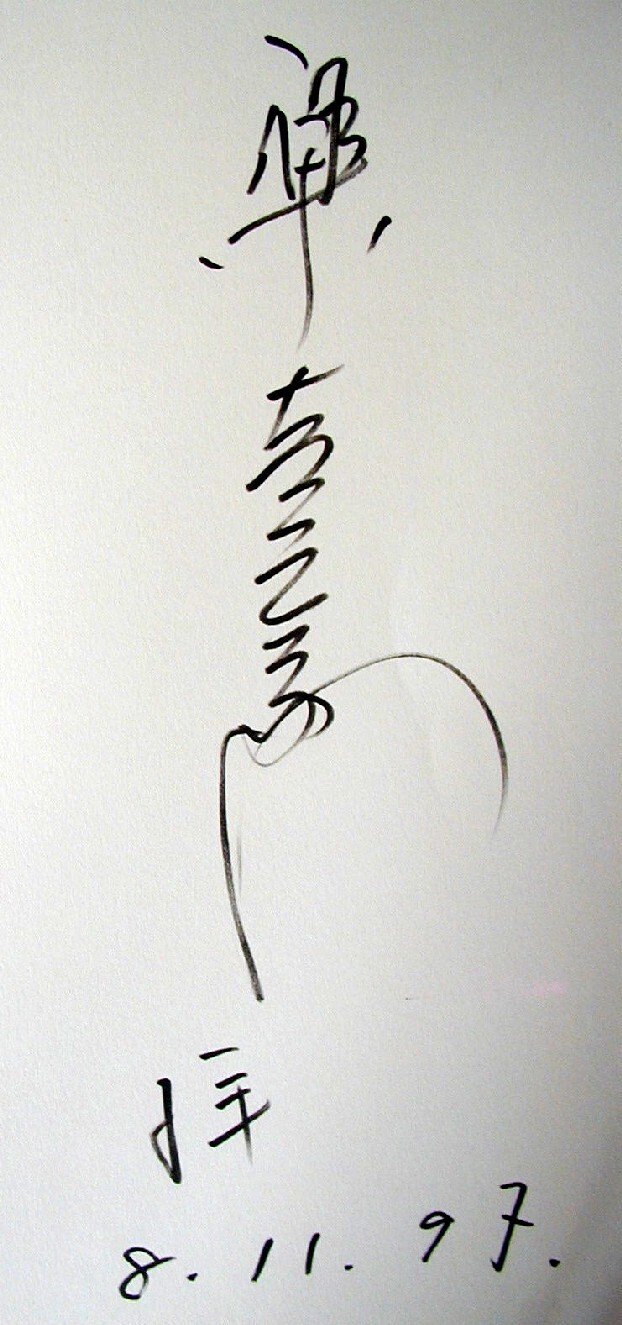
Signature of: raku kichizaemon xv